Question: How is the property described in the document?
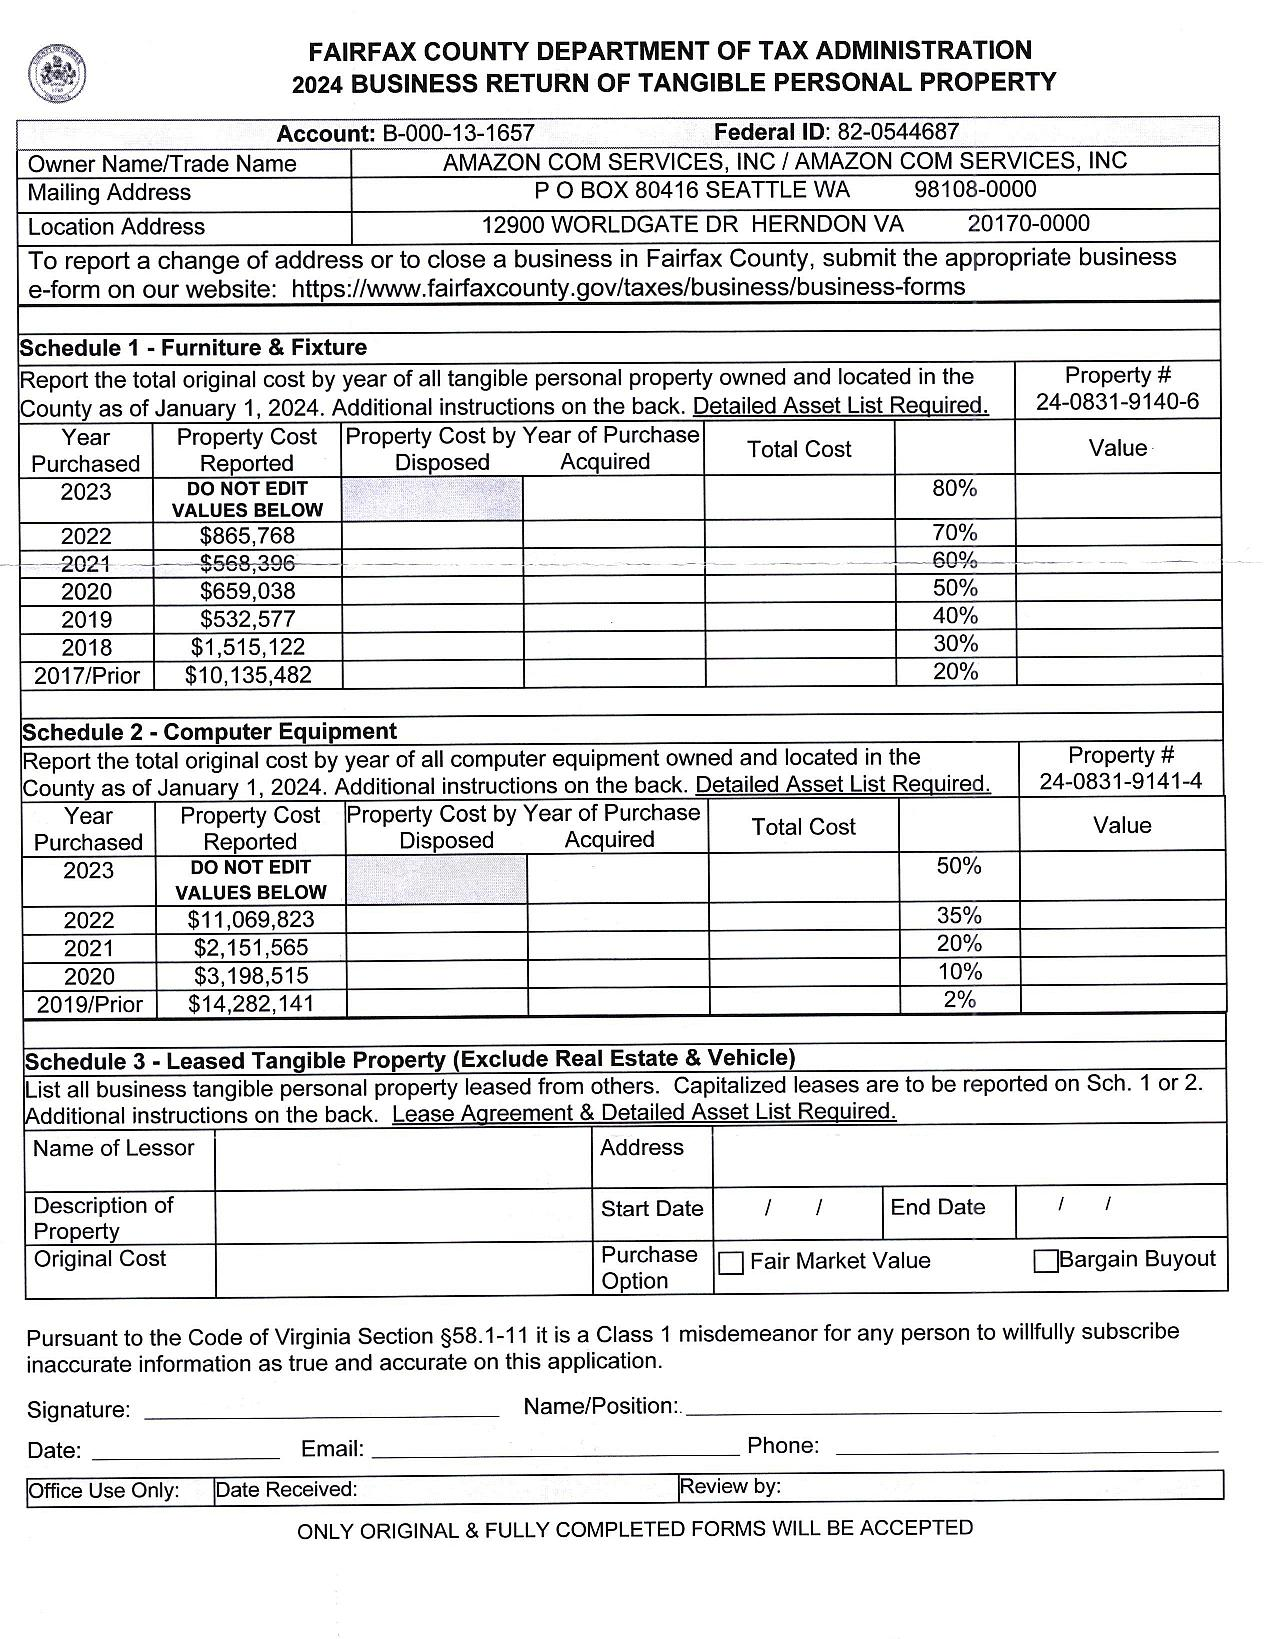
Answer: "Tangible Personal Property"